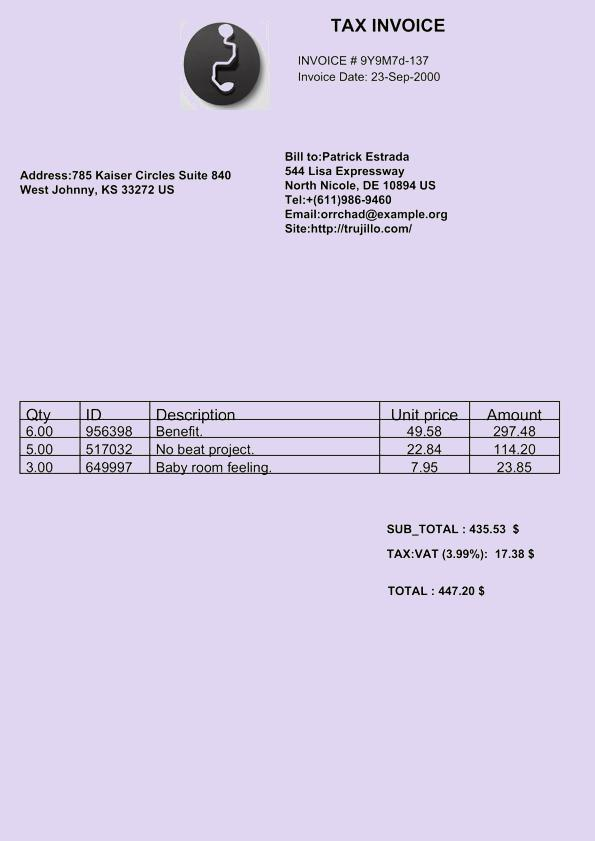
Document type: Invoice